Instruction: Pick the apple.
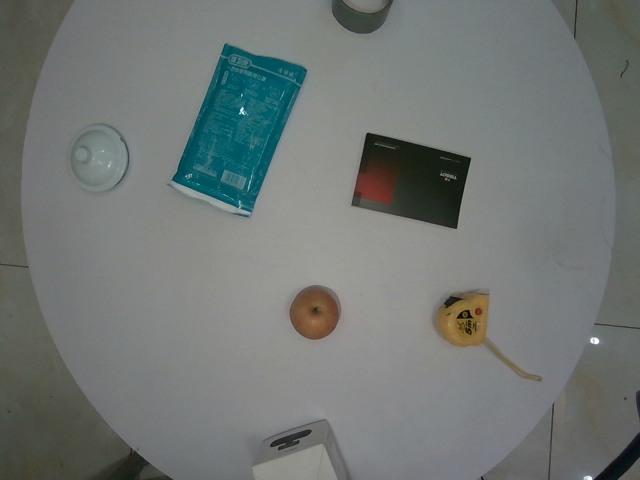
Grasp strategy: vertical